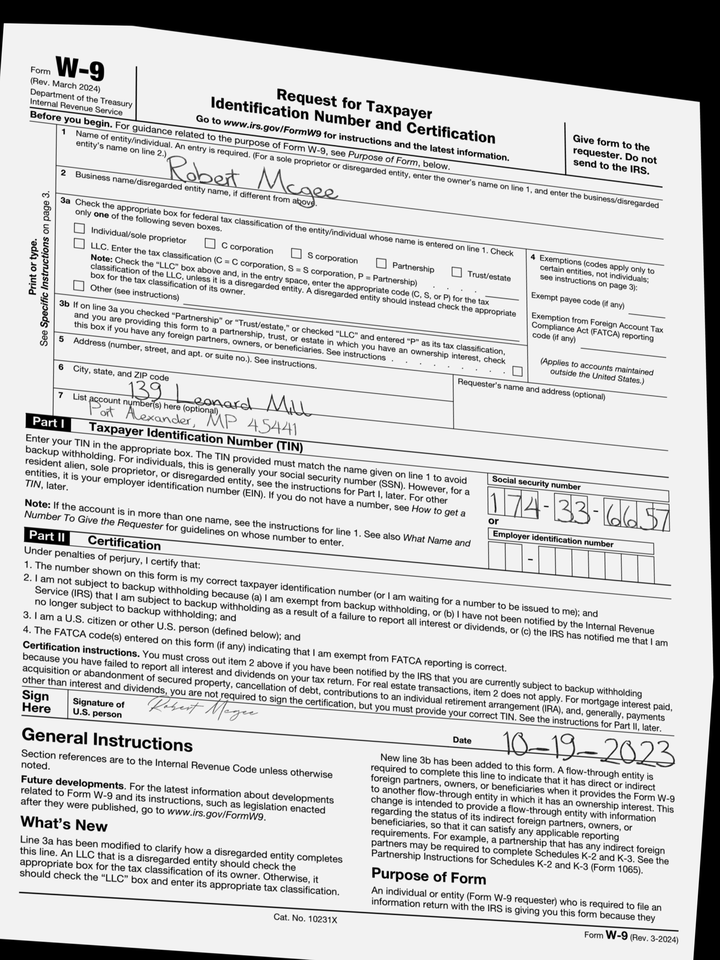
adr1: 139 Leonard Mill
adr2: Port Alexander, MP 45441
cbx: no
ssn: 174336657
enm: Robert Mcgee
sdt: 10-19-2023